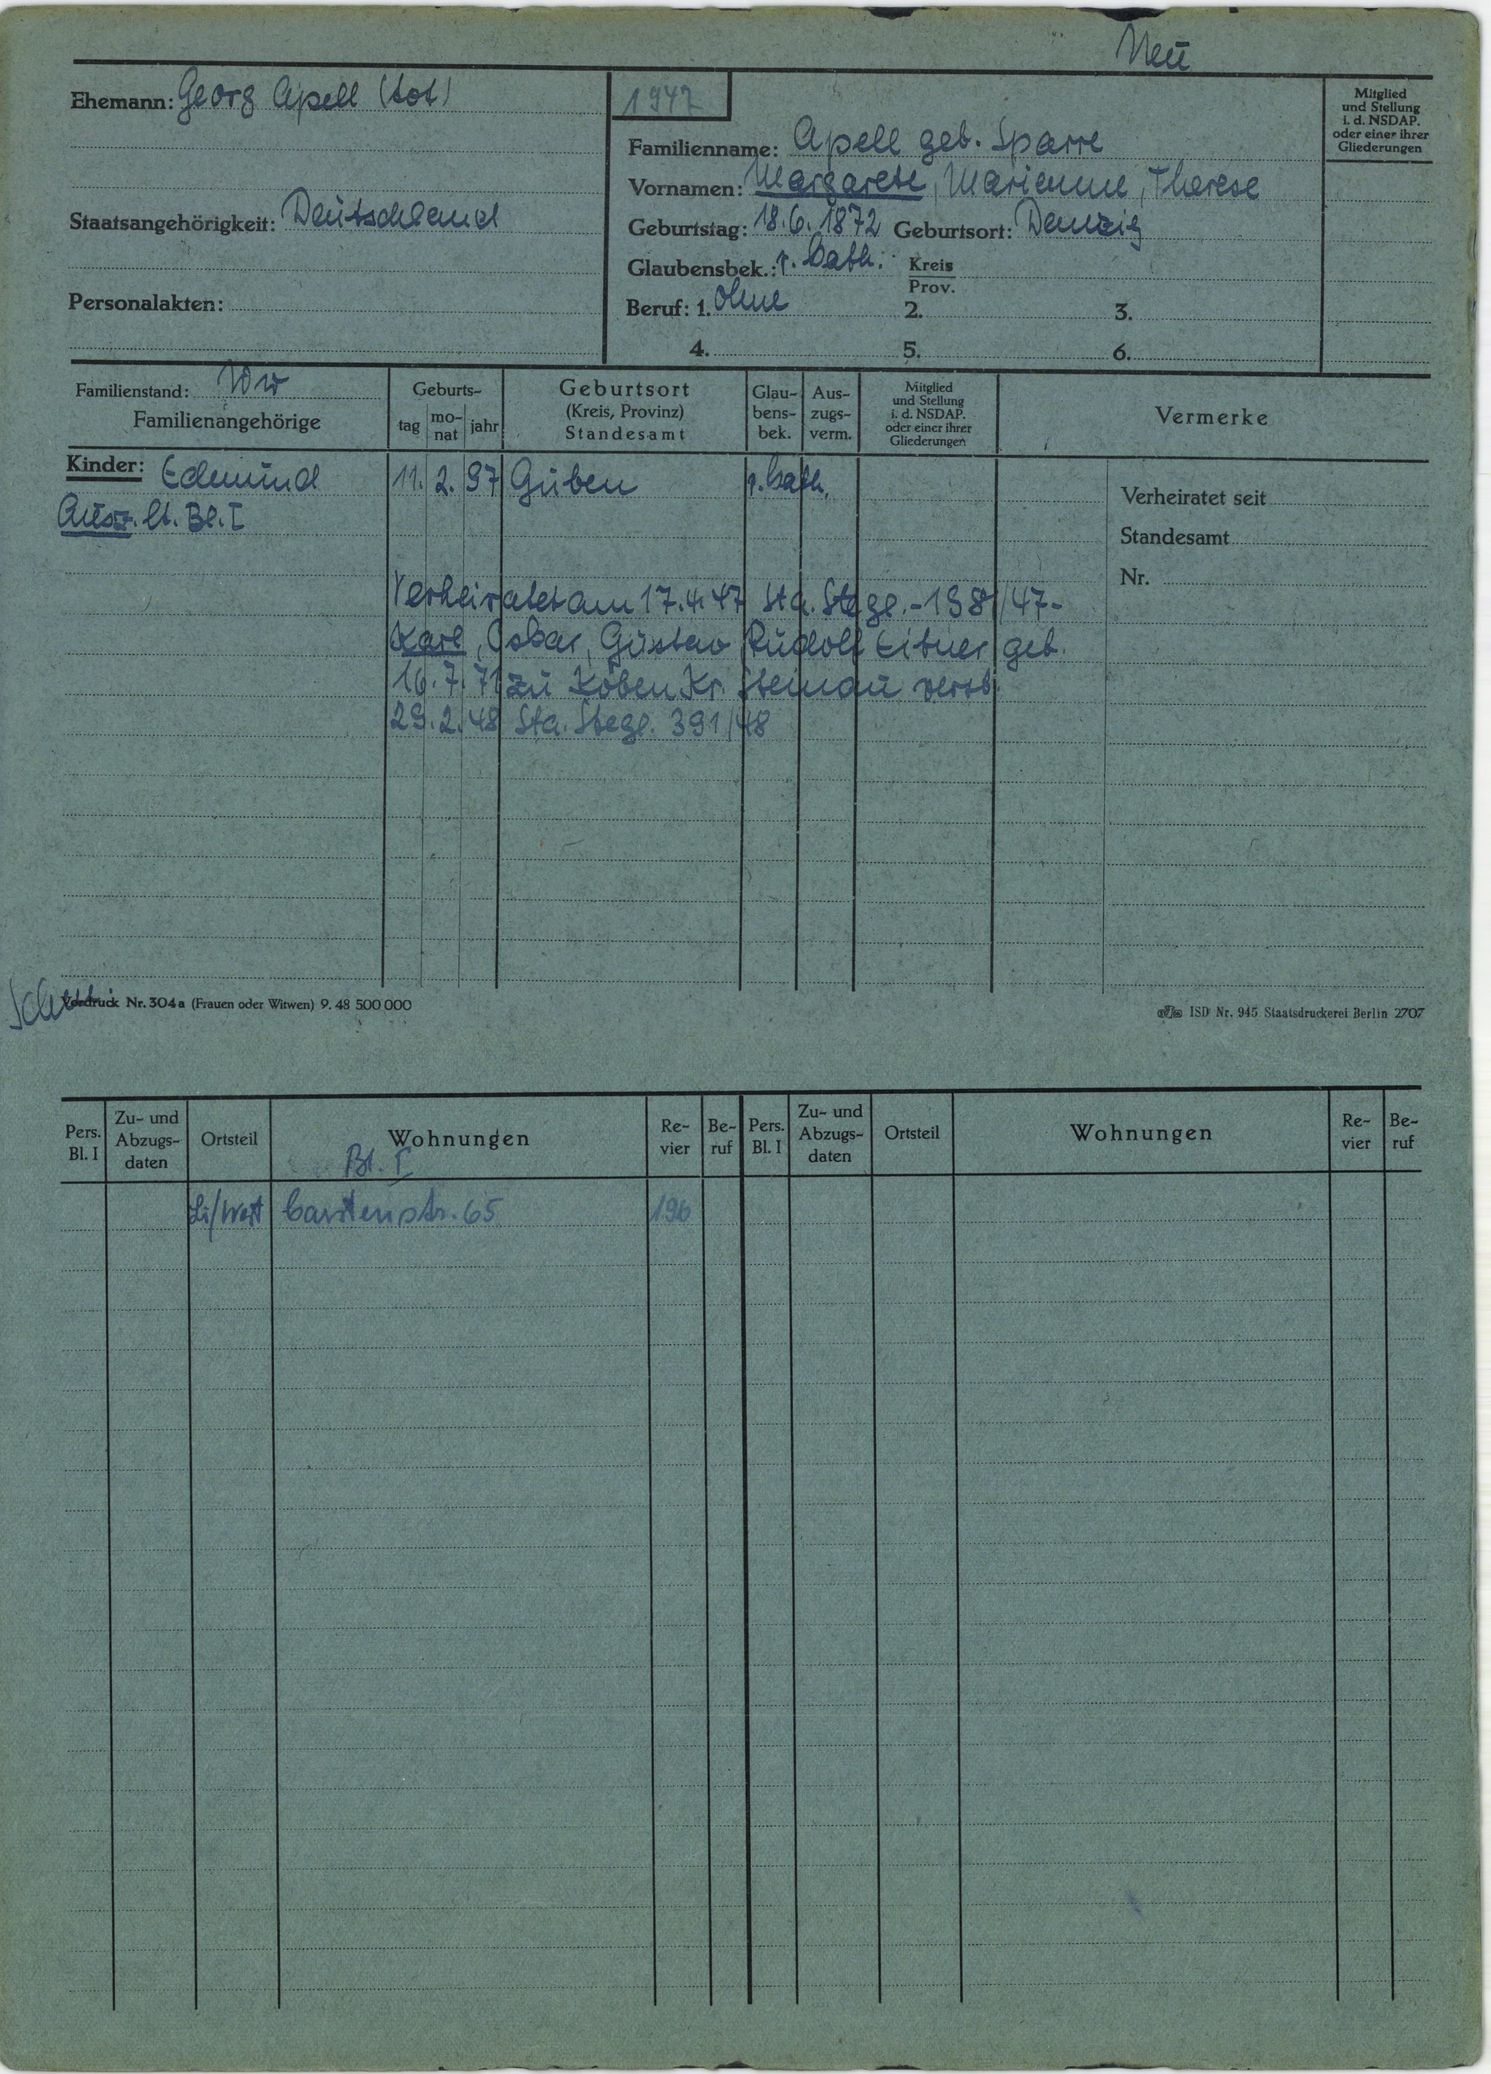
Apell geb. Sparre